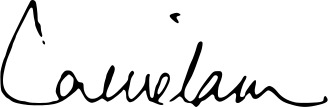
Signature of: carrie lam